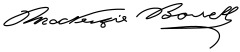
Signature of: mackenzie bowell